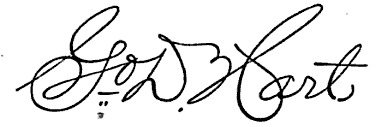
Signature of: george dallas hart